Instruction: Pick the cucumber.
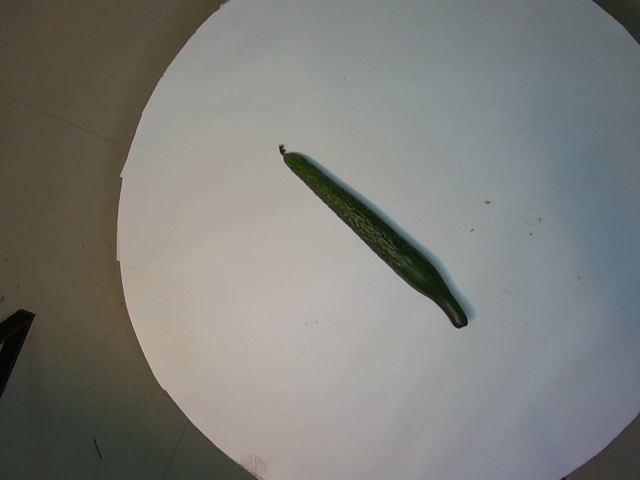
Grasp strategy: vertical